Question: What jurisdiction, city, or county is the document associated with?
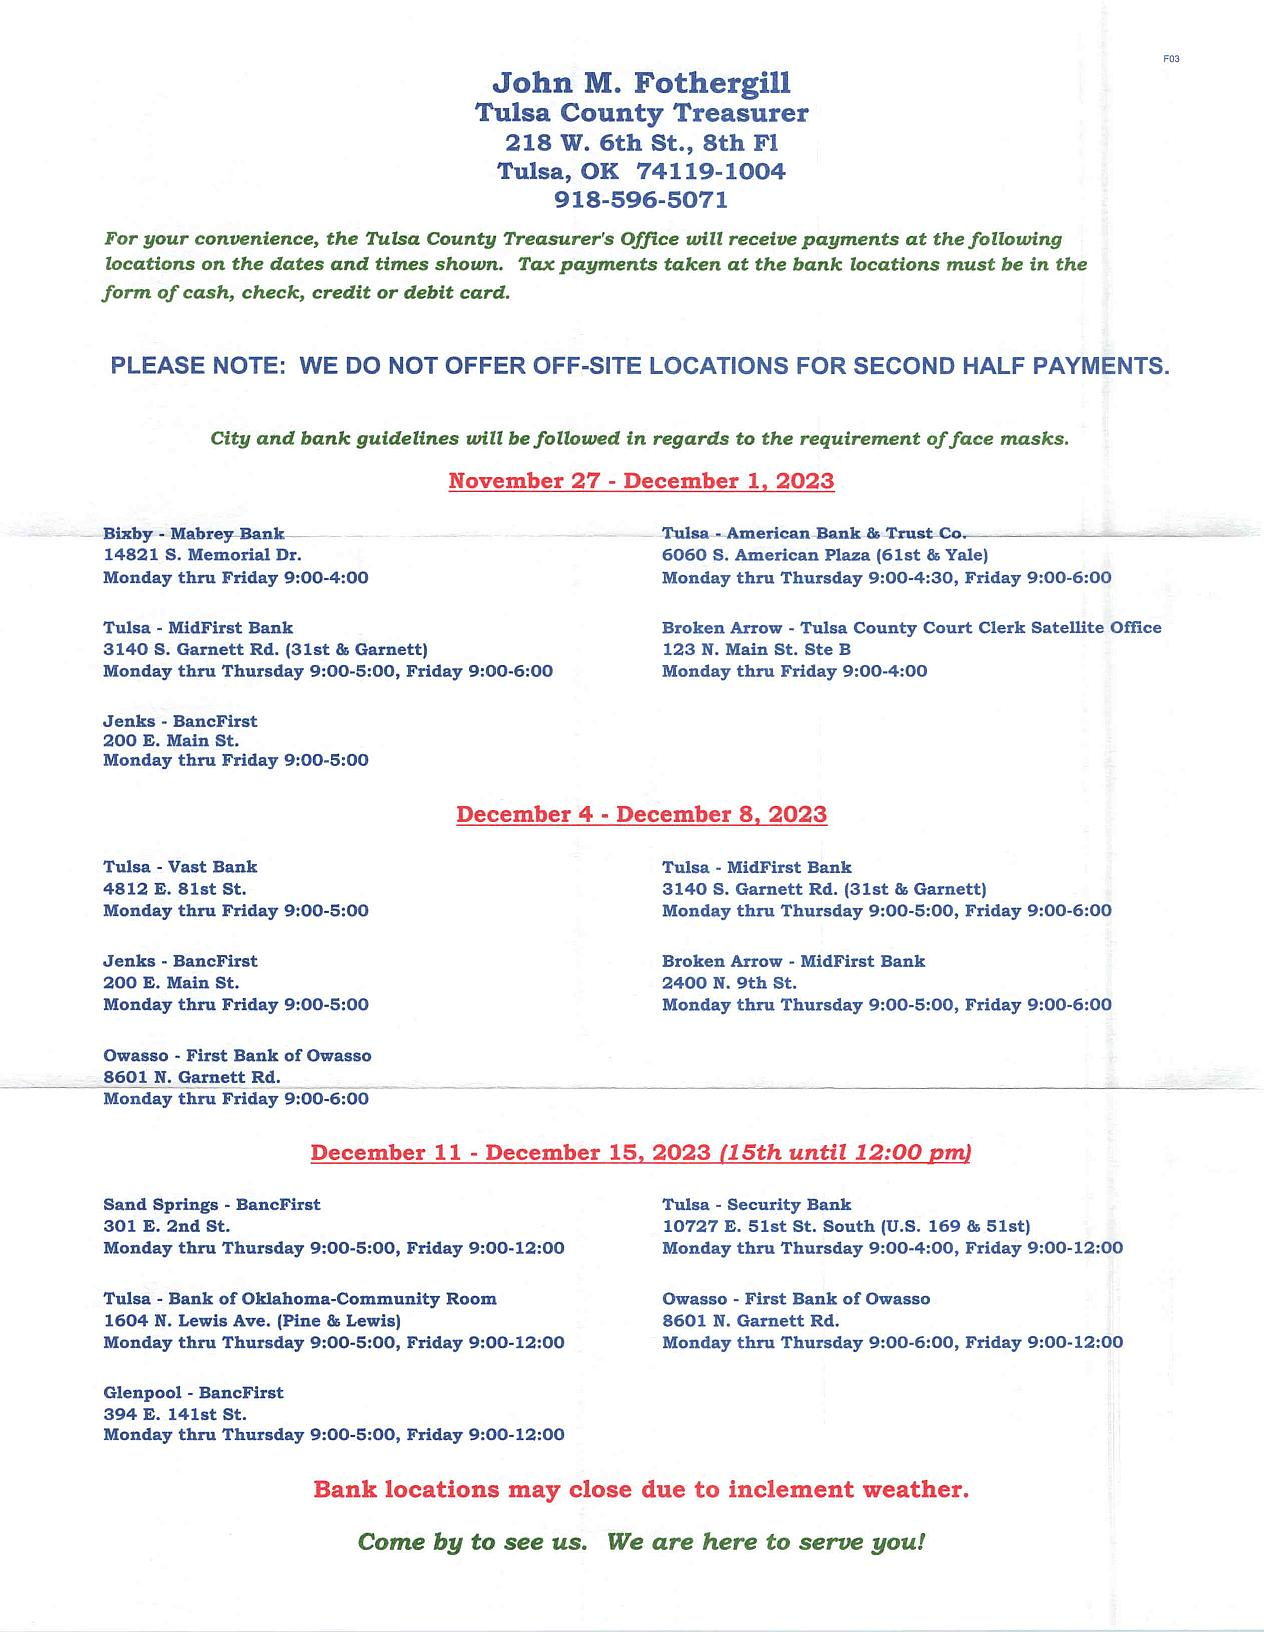
Answer: "Tulsa County"